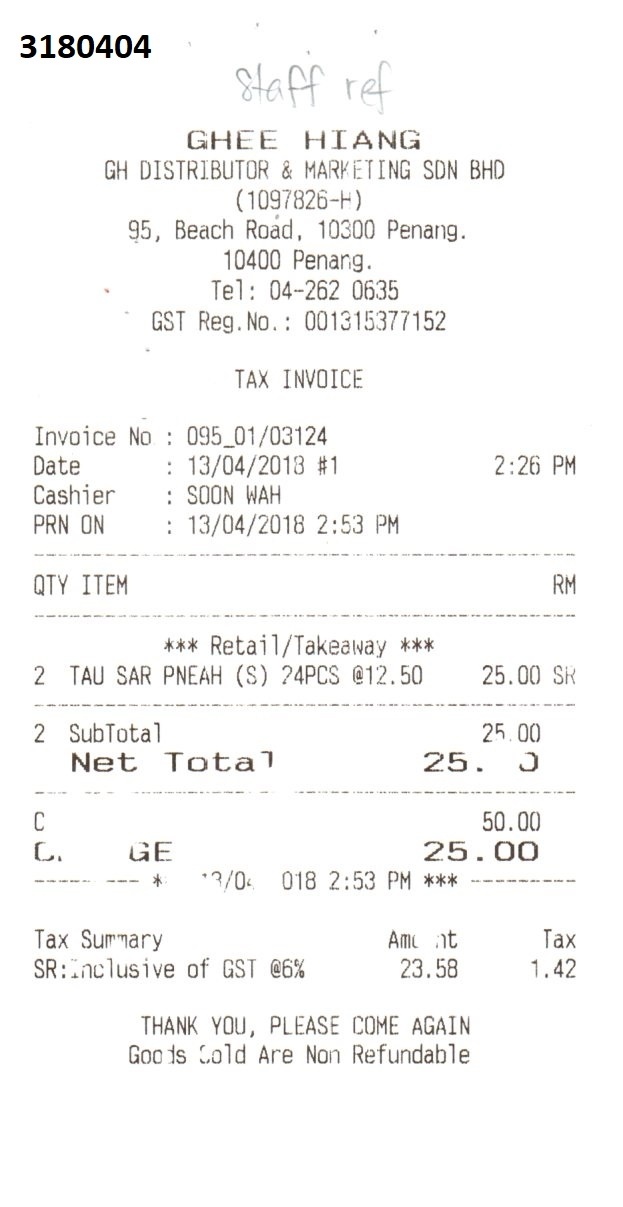
3180404
GHEE HIANG
GH DISTRIBUTOR & MARKETING SDN BHD
(1097826-H)
95, BEACH ROAD, 10300 PENANG.
10400 PENANG.
TEL: 04-262 0635
GST REG.NO. : 001315377152
TAX INVOICE
INVOICE NO : 095_01/03124
DATE
: 13/04/2018 #1
2:26 PM
CASHIER
: SOON WAH
PRN ON
: 13/04/2018 2:53 PM
QTY ITEM
RM
*** RETAIL/TAKEAWAY ***
2
TAU SAR PNEAH (S) 24PCS @12.50
25.00 SR
2
SUBTOTAL
25.00
NET TOTAL
25. 0
C
50.00
C.
25.00
*
TAX SUMMARY
AM NT
TAX
SR:INCLUSIVE OF GST @6%
23.58
1.42
THANK YOU, PLEASE COME AGAIN
GOODS COLD ARE NON REFUNDABLE
GE
3/04
018 2:53 PM ***